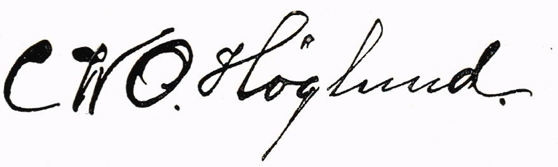
Signature of: carl wilhelm oskar höglund